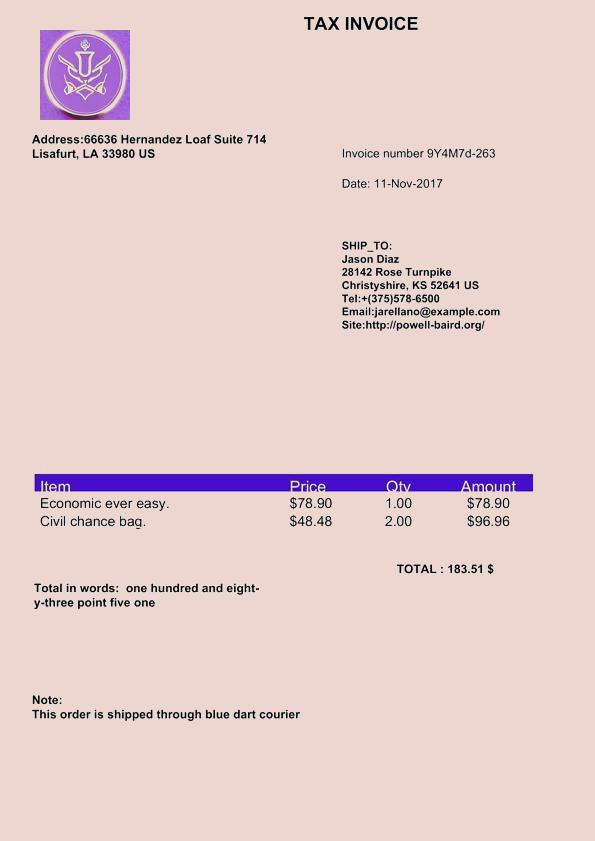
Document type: Invoice